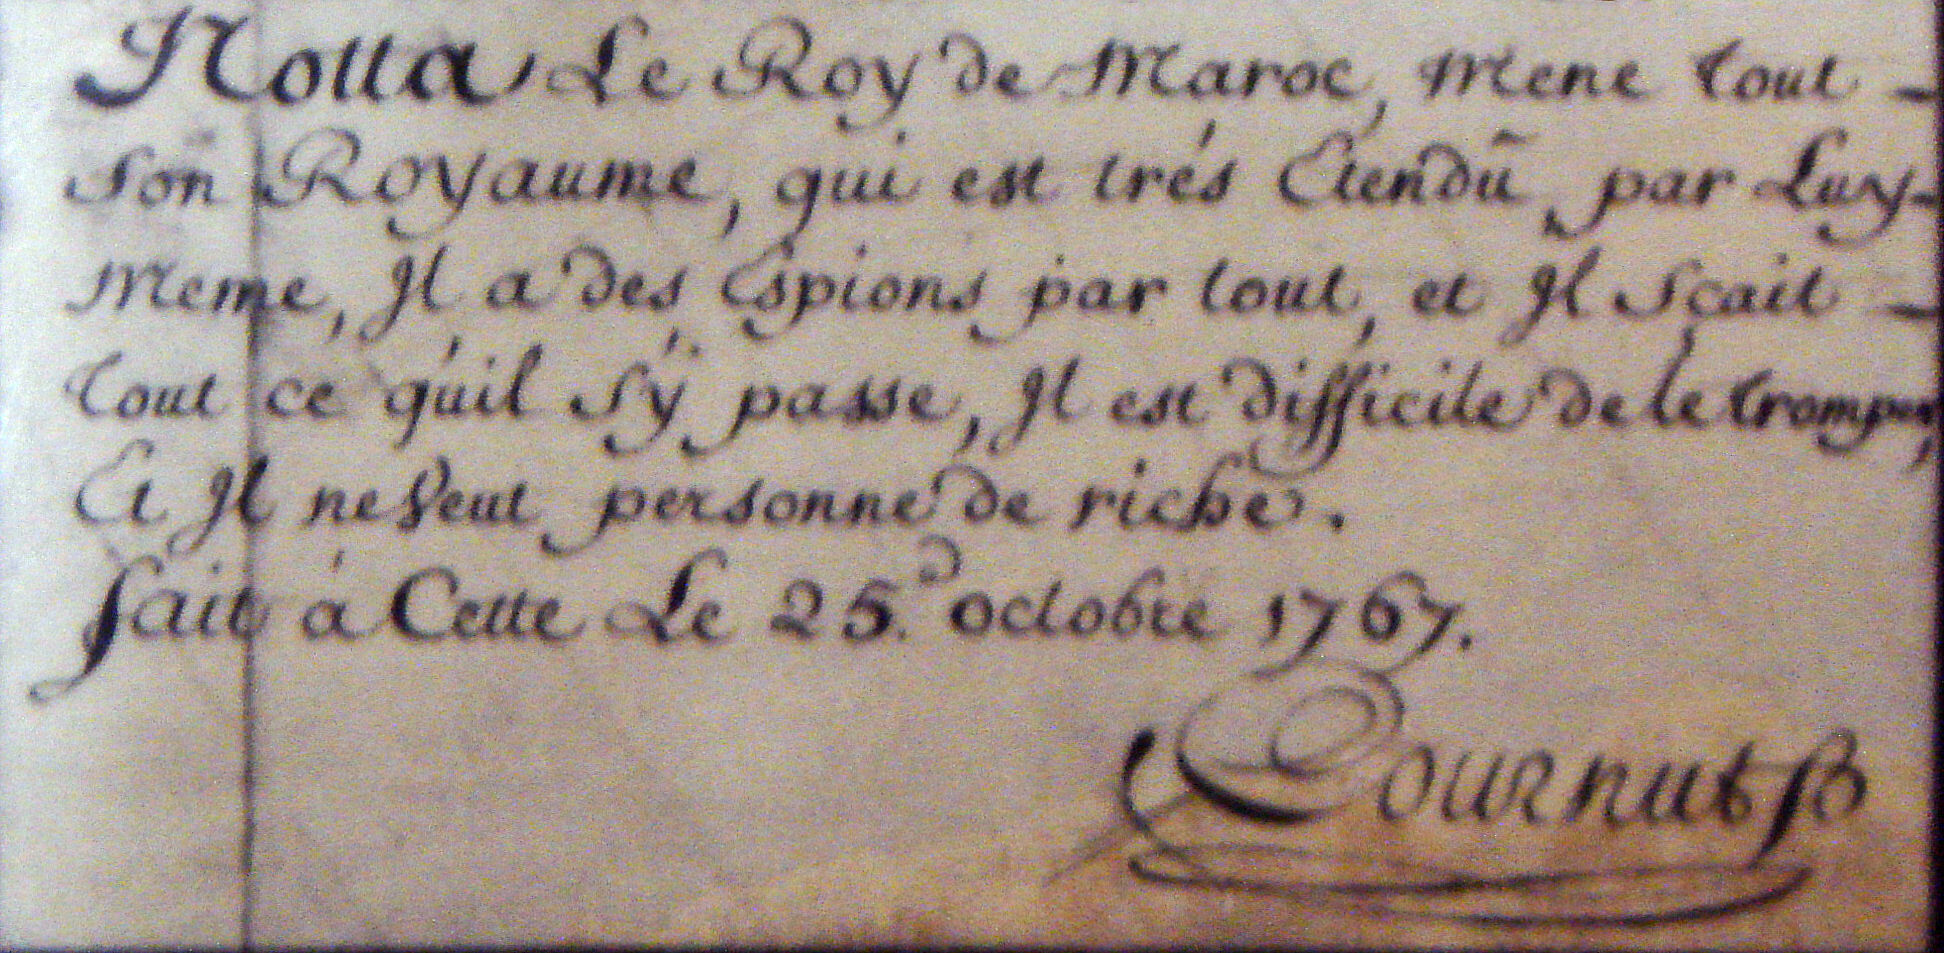
Signature of: théodore cornut